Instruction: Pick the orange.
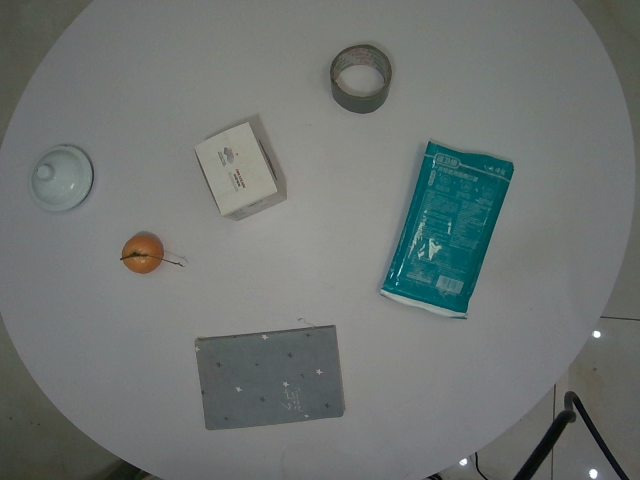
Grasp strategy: vertical